Question: What tax district, tax-rate area, or tax area code is specified in the document?
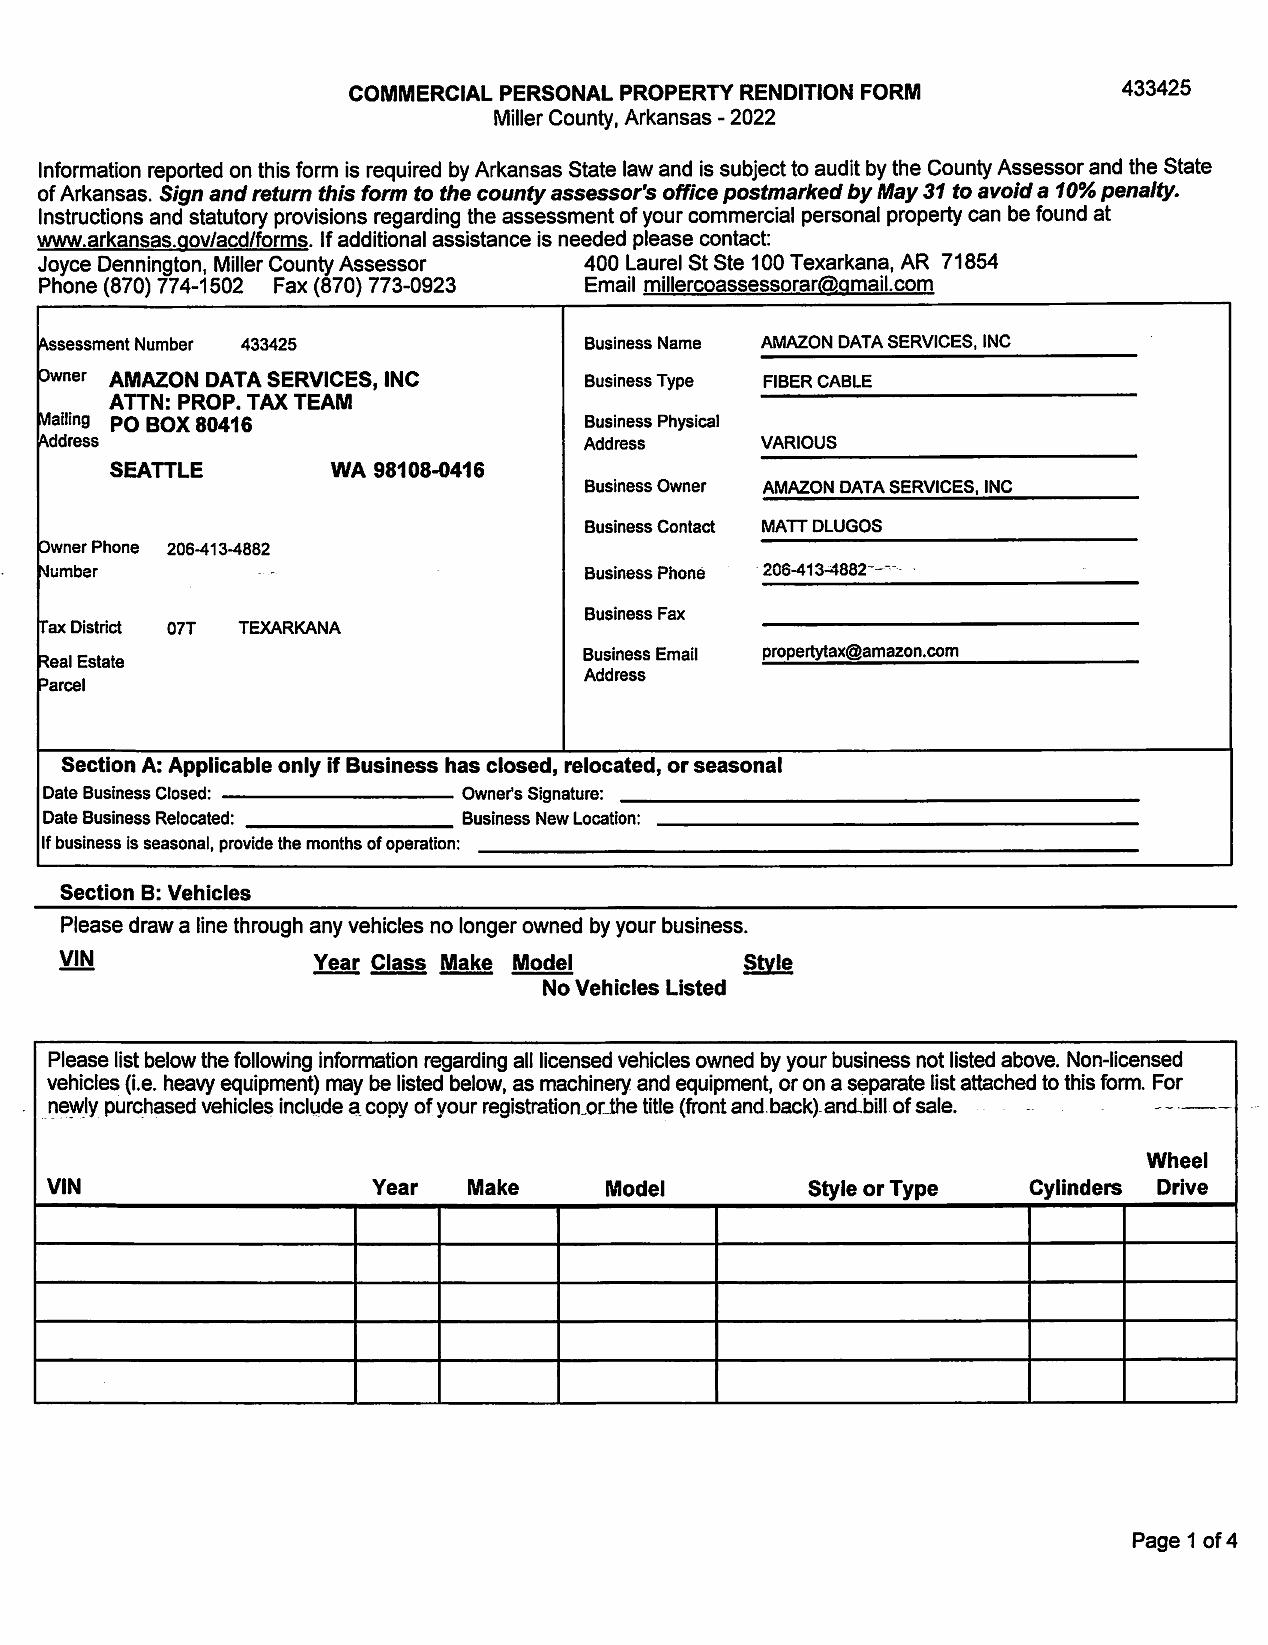
Answer: "TEXARKANA"